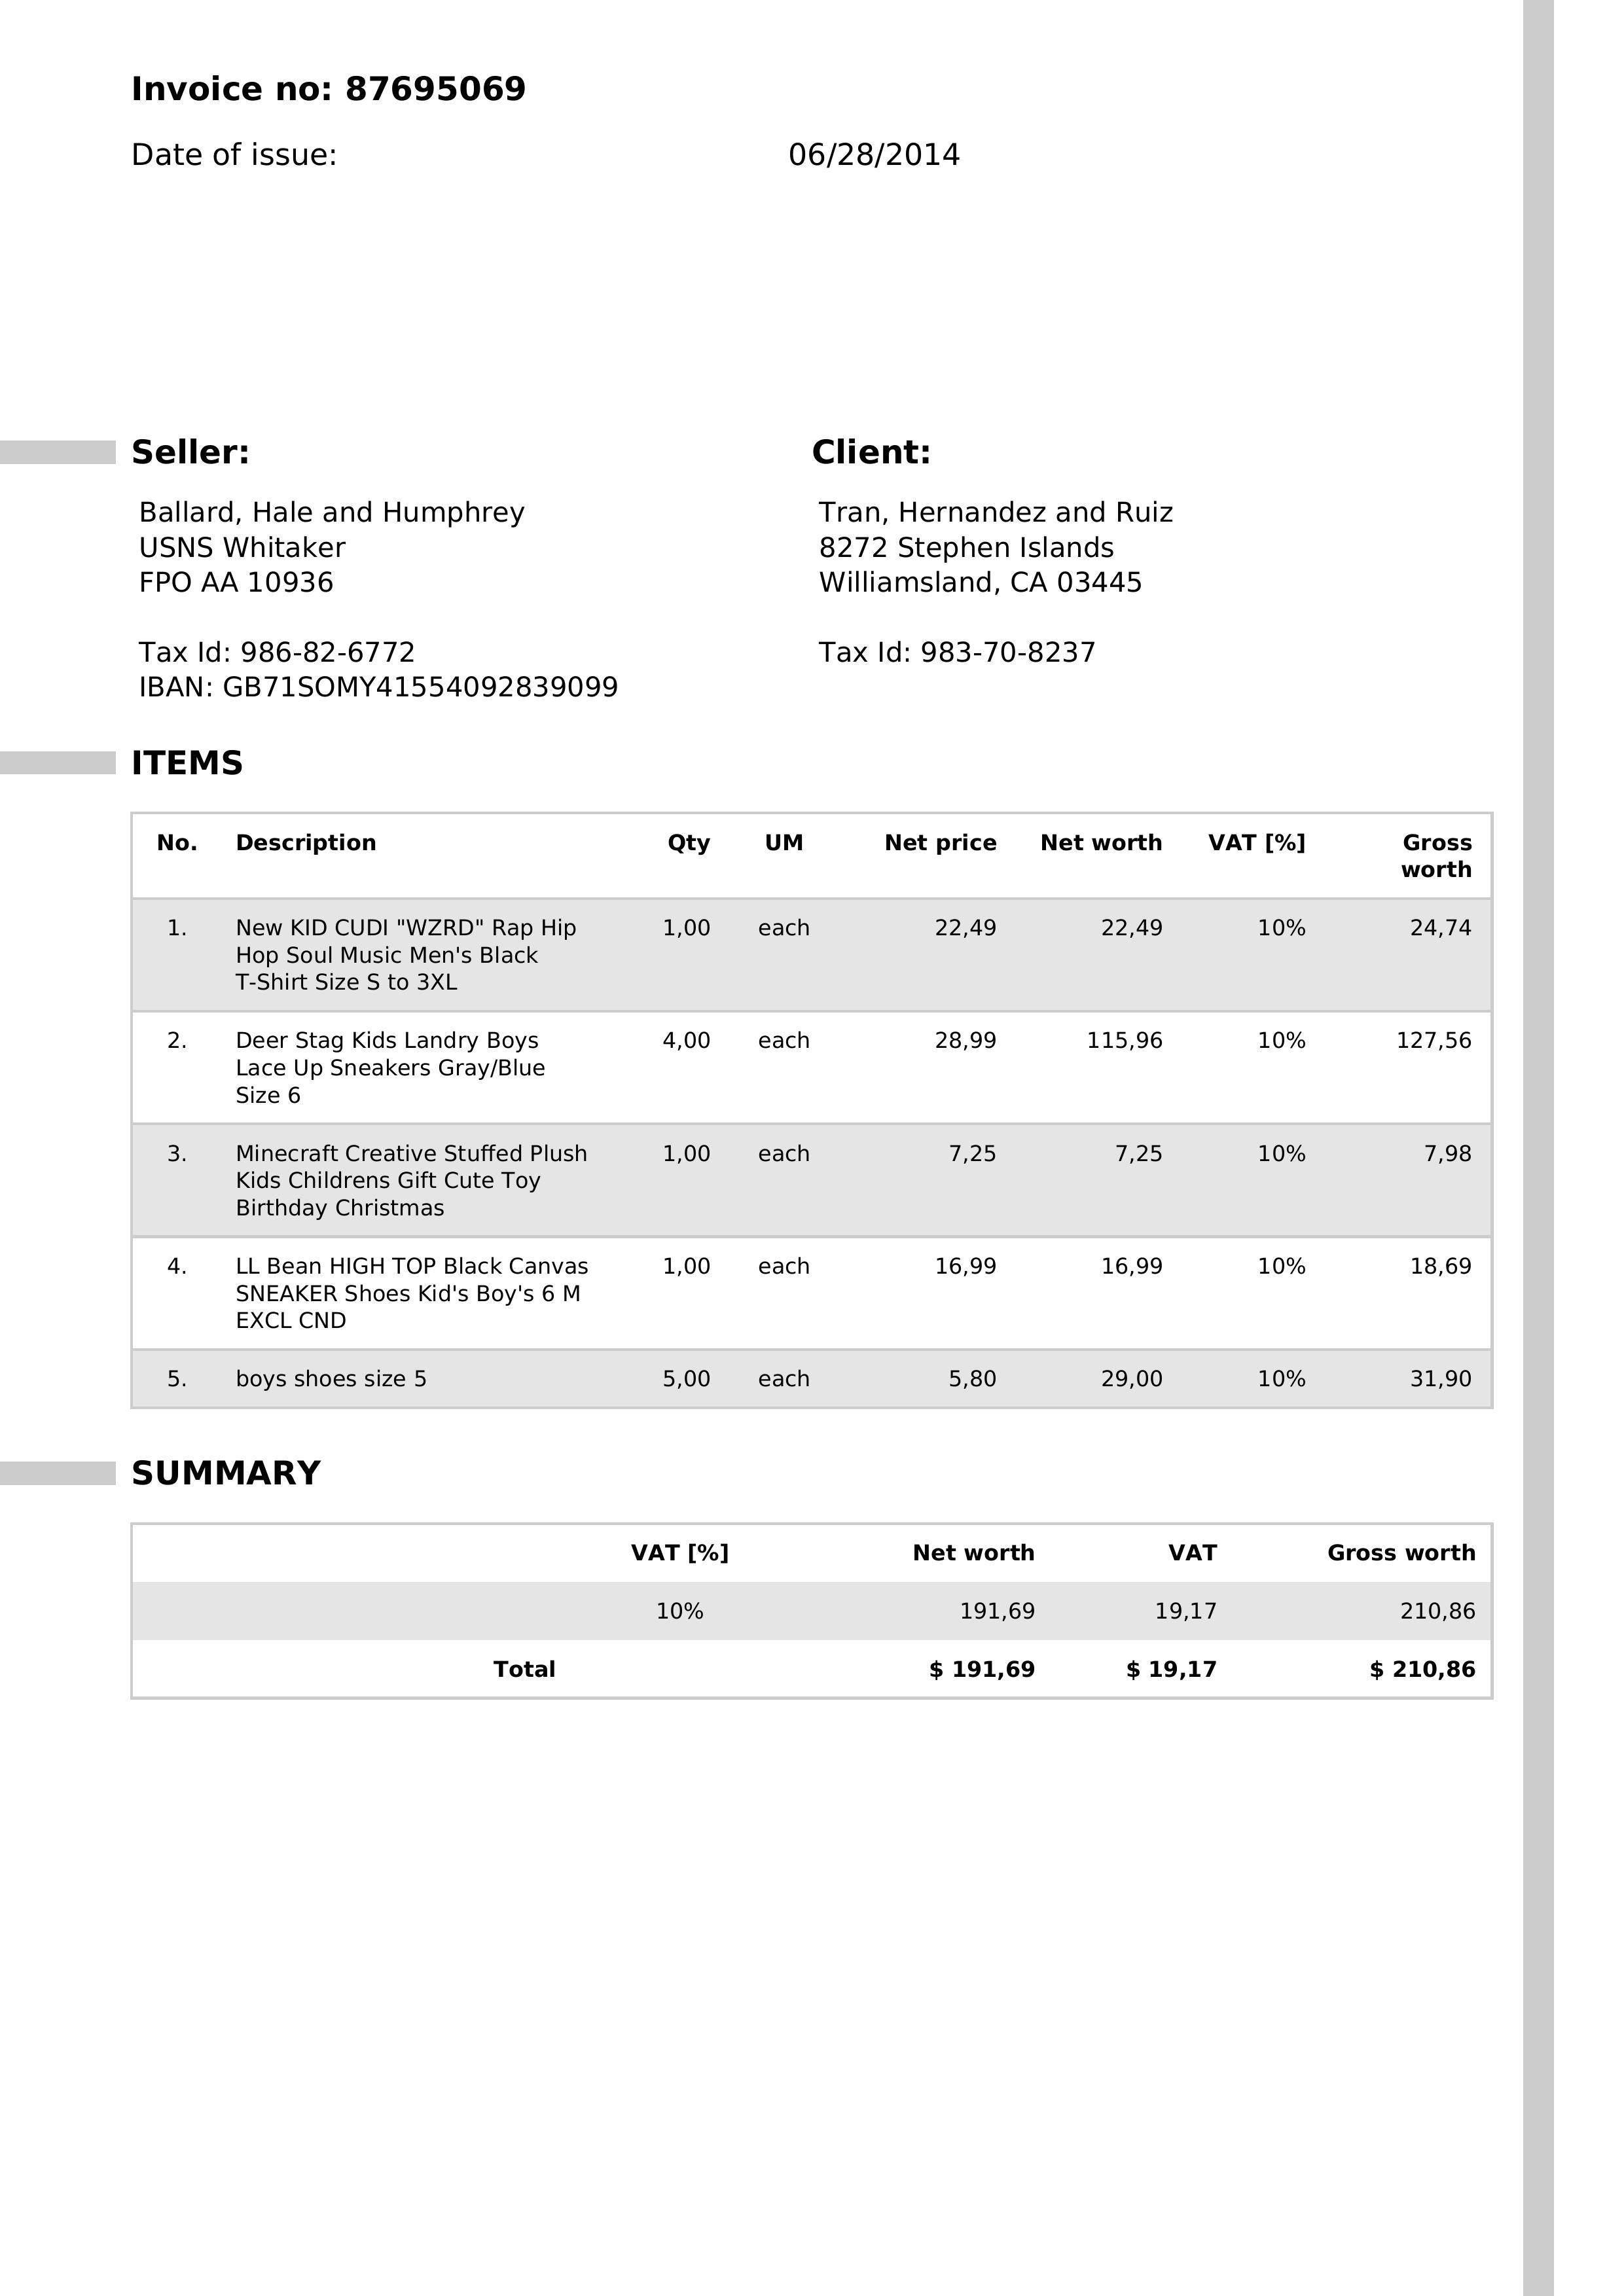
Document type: Invoice